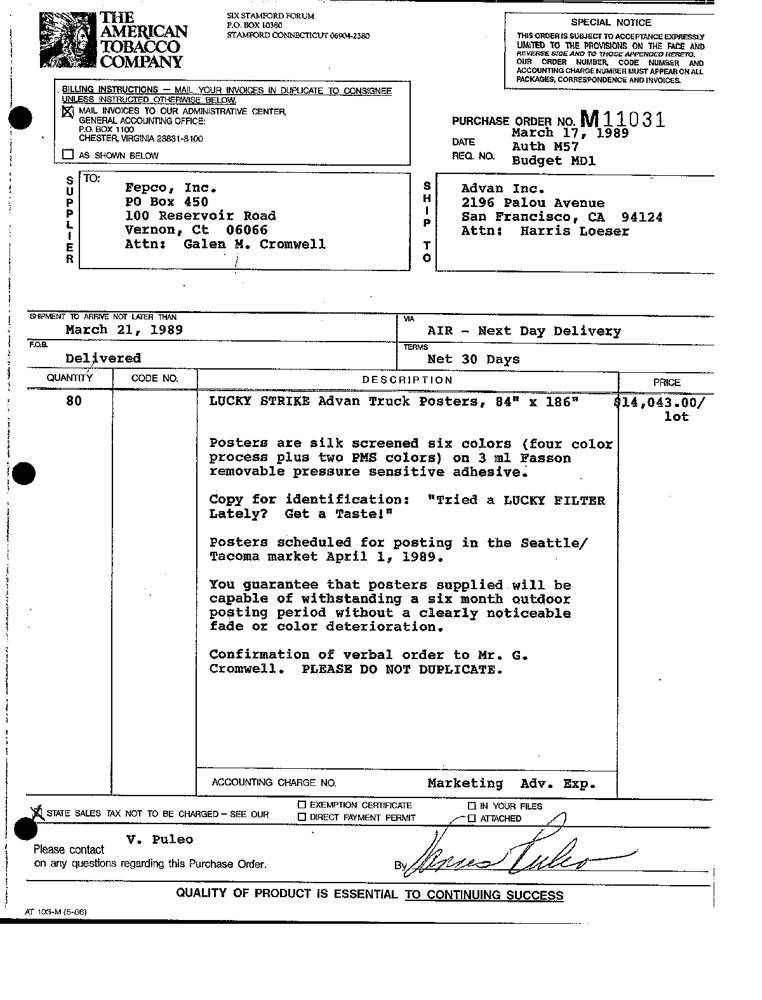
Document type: Invoice